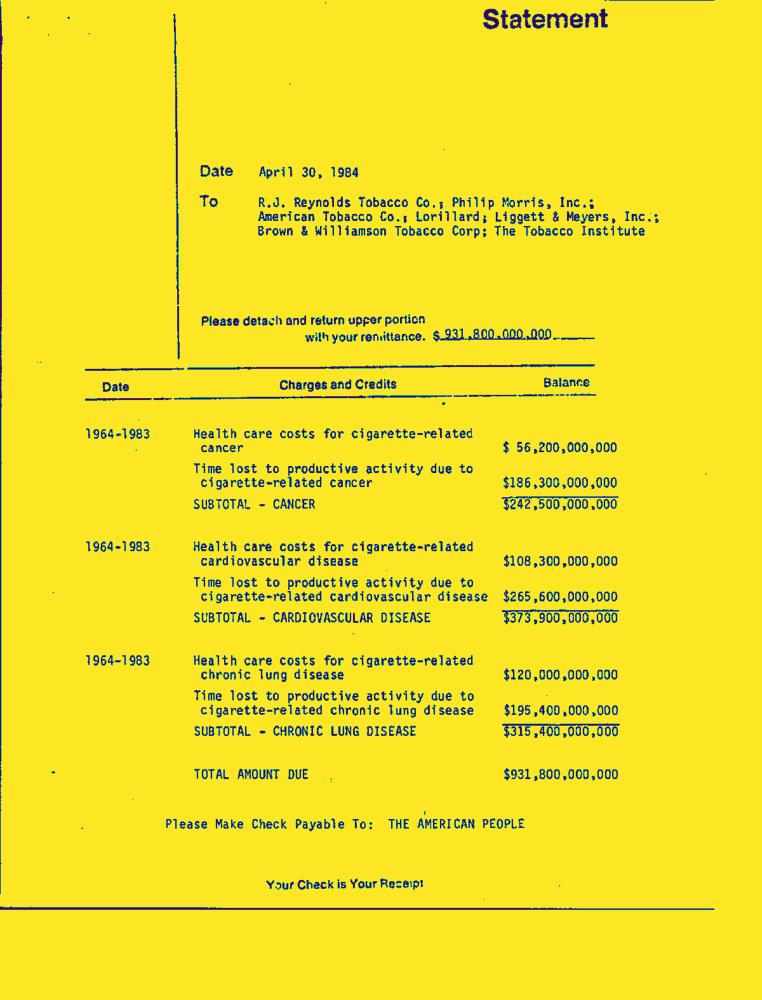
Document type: Invoice-Doc